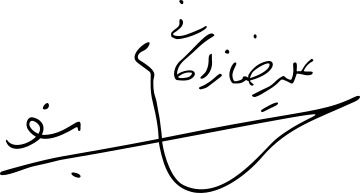
Signature of: alireza zakani